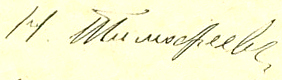
Signature of: q28500668